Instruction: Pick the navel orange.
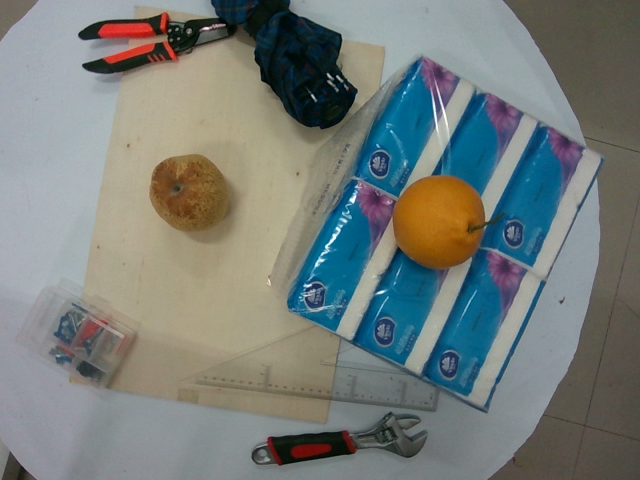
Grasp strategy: vertical